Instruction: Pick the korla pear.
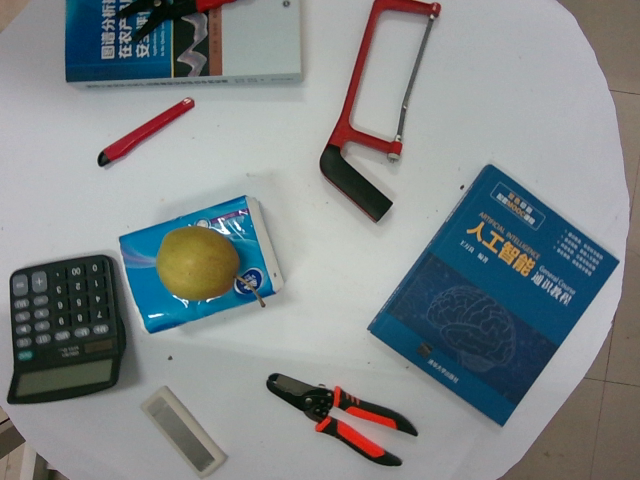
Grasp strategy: vertical